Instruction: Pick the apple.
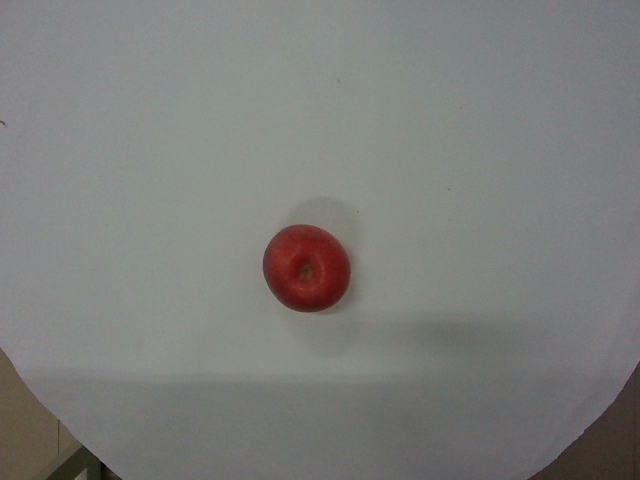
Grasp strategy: vertical